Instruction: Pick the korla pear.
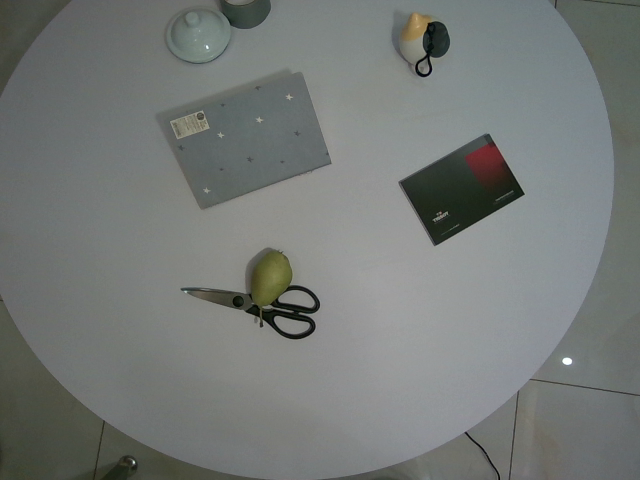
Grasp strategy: vertical